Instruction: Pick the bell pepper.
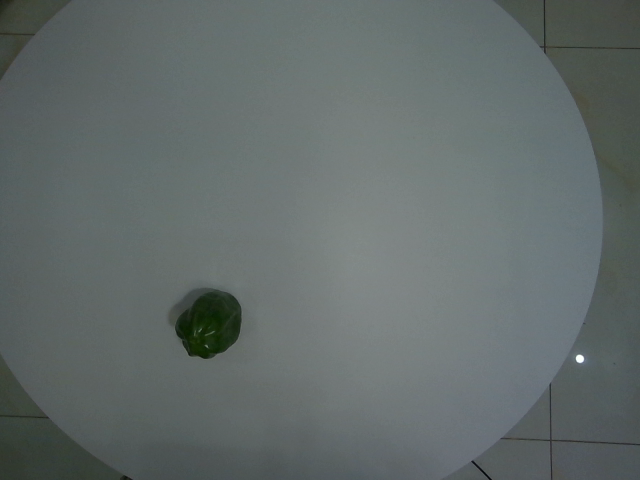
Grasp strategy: vertical